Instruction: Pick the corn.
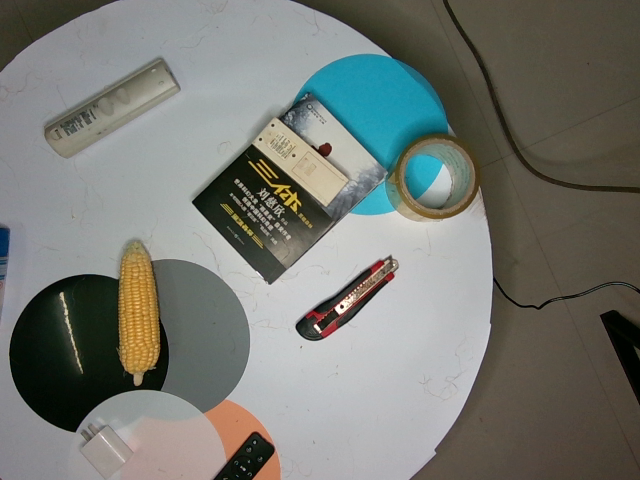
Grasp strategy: vertical